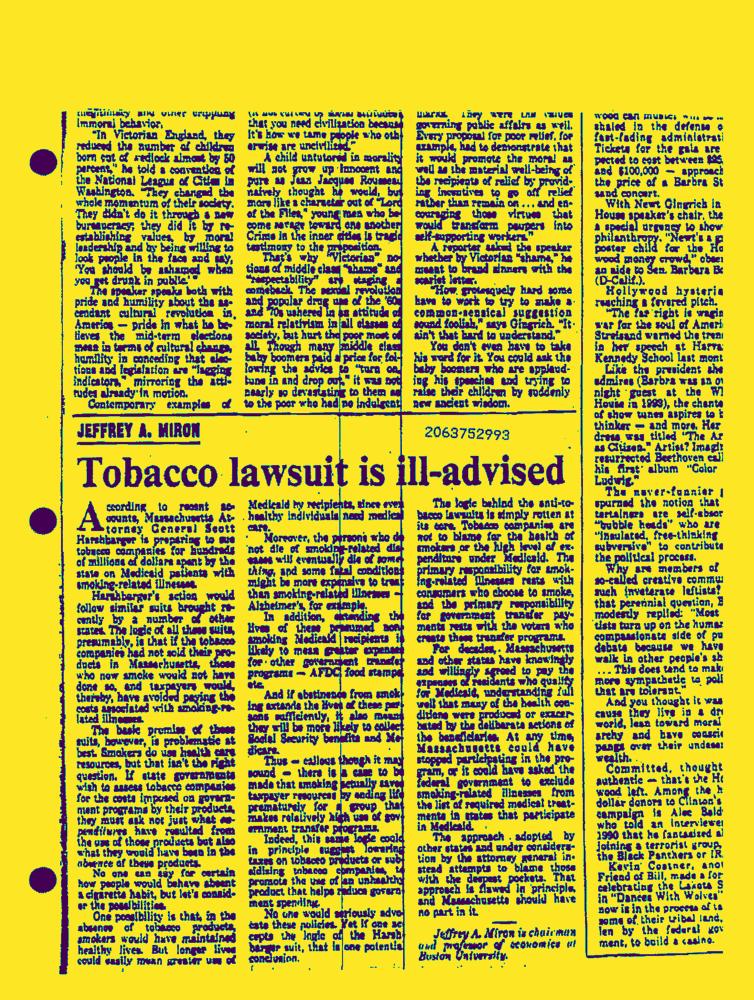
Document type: News-Article